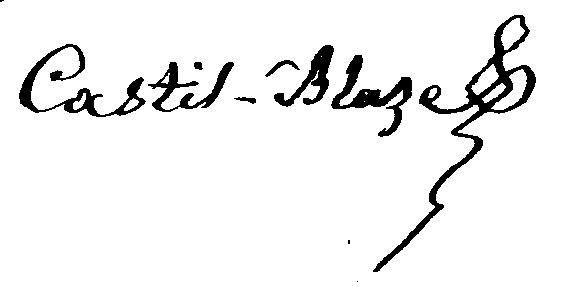
Signature of: castil blaze